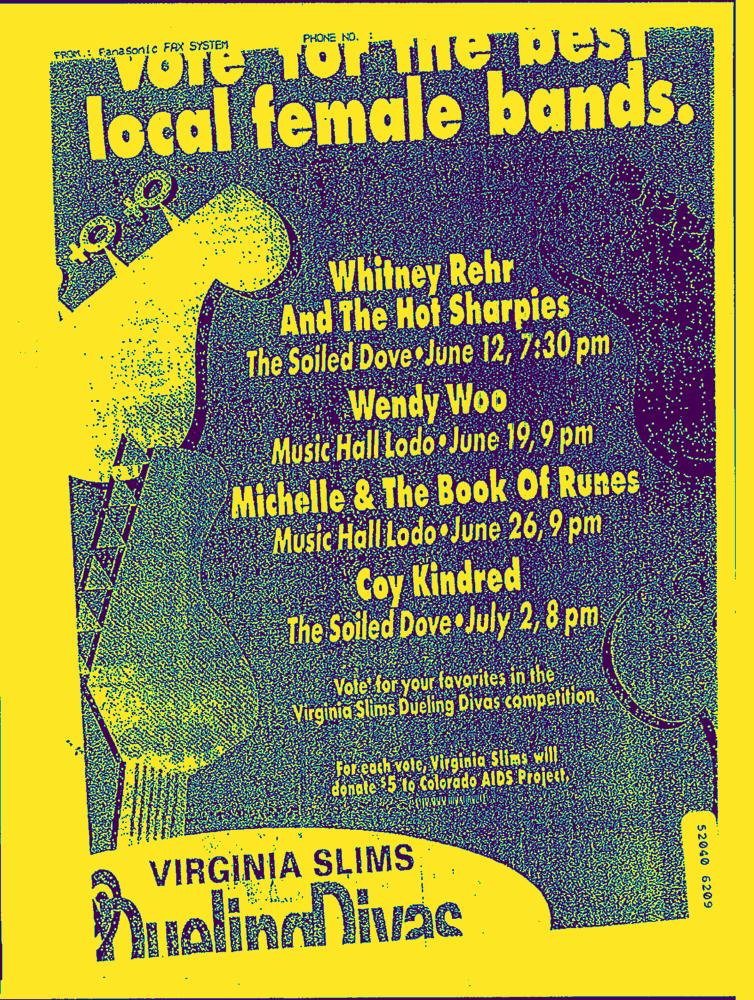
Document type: AD